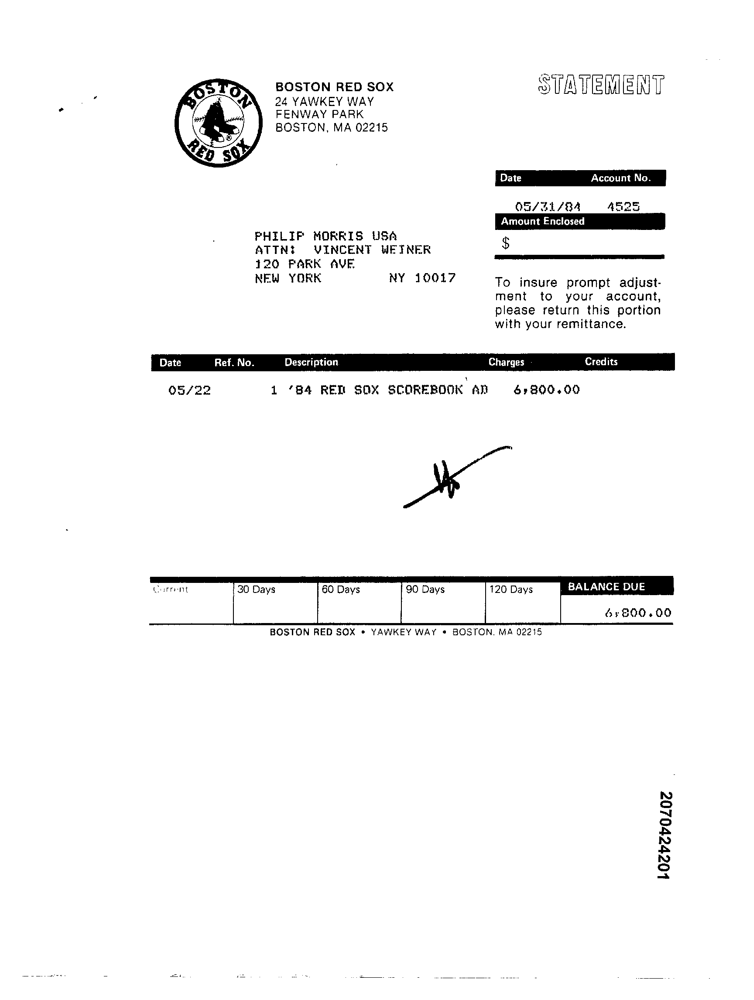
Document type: Invoice